Retrieve the amount in words, amount in figures, name of the payee, date on the cheque, and the bank name from the image.
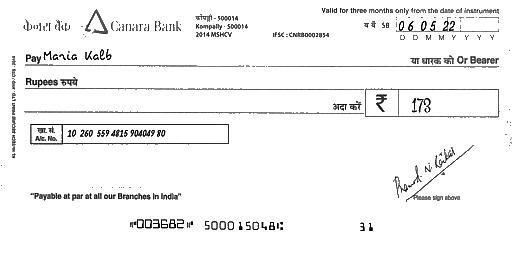
amt_in_words:
amt_in_figures: 173
payee_name: Maria Kalb
bank_name: Canara Bank
cheque_date: 06/05/22